Question: How is the history relevant to the case?
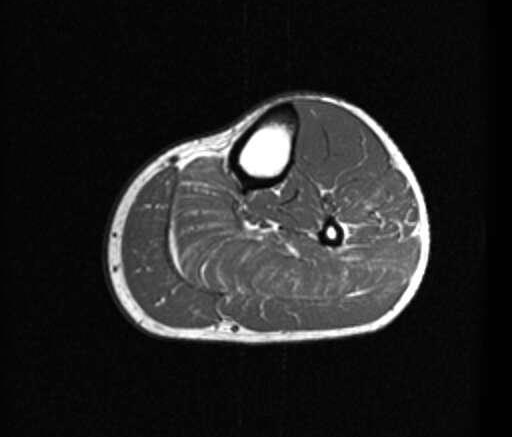
Answer: The patient's history of 50 y/o WM with left posterior lower leg pain x 2months, made worse with walking/standing. is key in understanding the case.